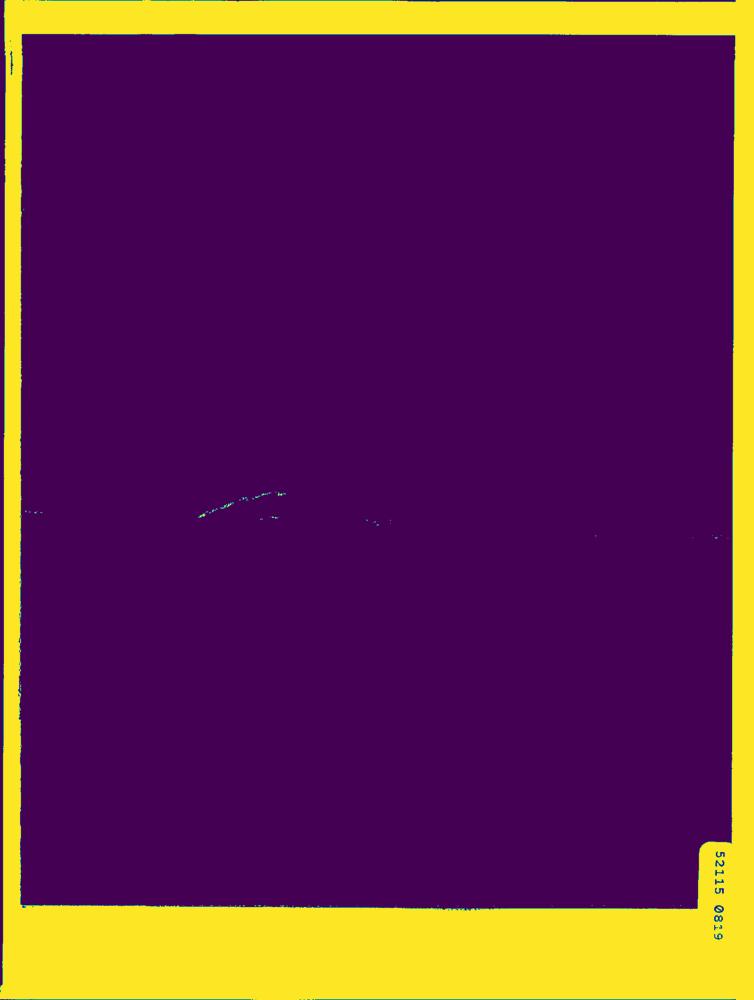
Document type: AD